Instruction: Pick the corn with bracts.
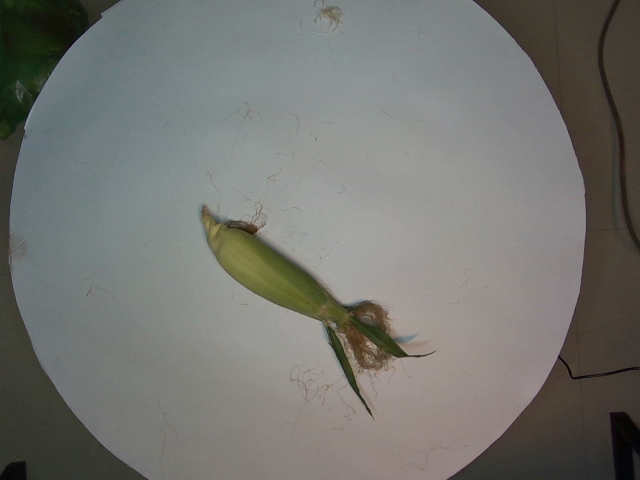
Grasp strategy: vertical